Question: How is the history relevant to the case?
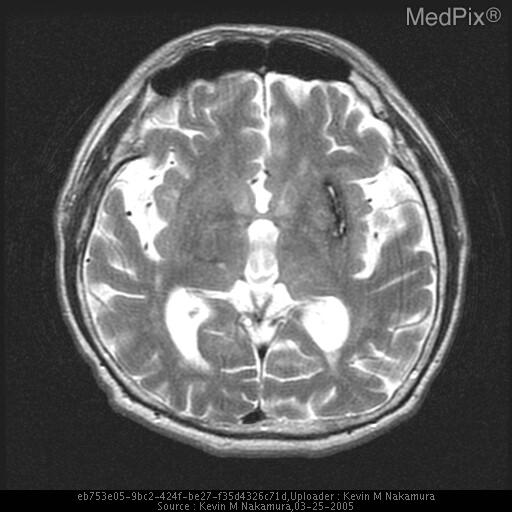
Answer: The patient's history of 76 year-old hypertensive male with altered mental status, presenting to the emergency department via EMS. is key in understanding the case.